Question: Talk about the condition:
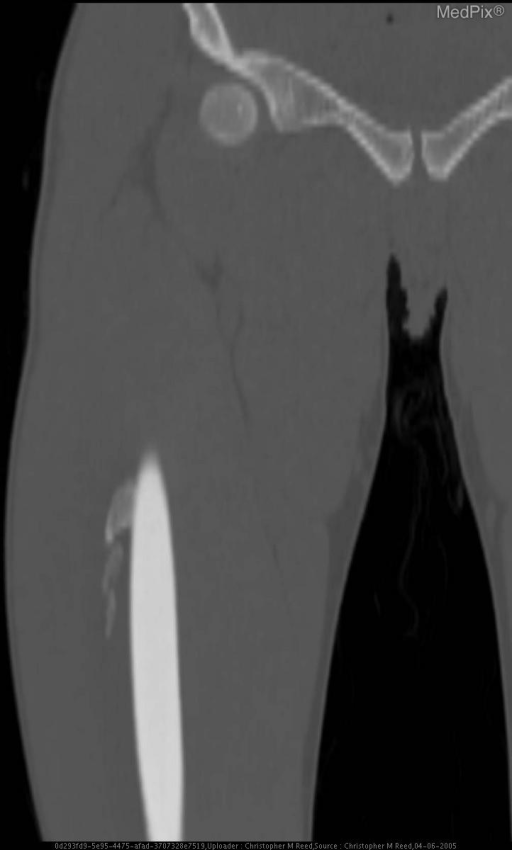
Answer: The disease is discussed as: Bizarre Parosteal Osteochondromatous Proliferation (BPOP) is a rare benign lesion in which heterotopic bone arises from otherwise normal periosteum. BPOP most commonly results after minor trauma to tubular and long bones which results in myositis ossificans in closely adjacent soft tissues being incorporated into the underlying periosteum. The theory of this continuum is supported by the report by Ly JQ et al. entitled “Radiologic demonstration of temporal development of bizarre parosteal osteochondromatous proliferation” in which the natural course of blunt trauma was followed from soft tissue edema through myositis ossificans to BPOP over the course of a year. There should be no periosteal reaction aside from the parosteal osteochondromatous proliferation and importantly no associated cortical or medullary involvement or associated soft tissue mass. Absence of cortical or permeative bone destruction excludes neoplastic etiologies while absence of medullary extension excludes the more common benign osteochondroma.
	Surgical resection may be sought in symptomatic patients; however, when surgery is contemplated, bone scan must be performed prior to surgery. Recurrence typically occurs in lesions that have increased uptake on nuclear medicine bone scan.